Question: What is the total amount of taxes owed as per the document?
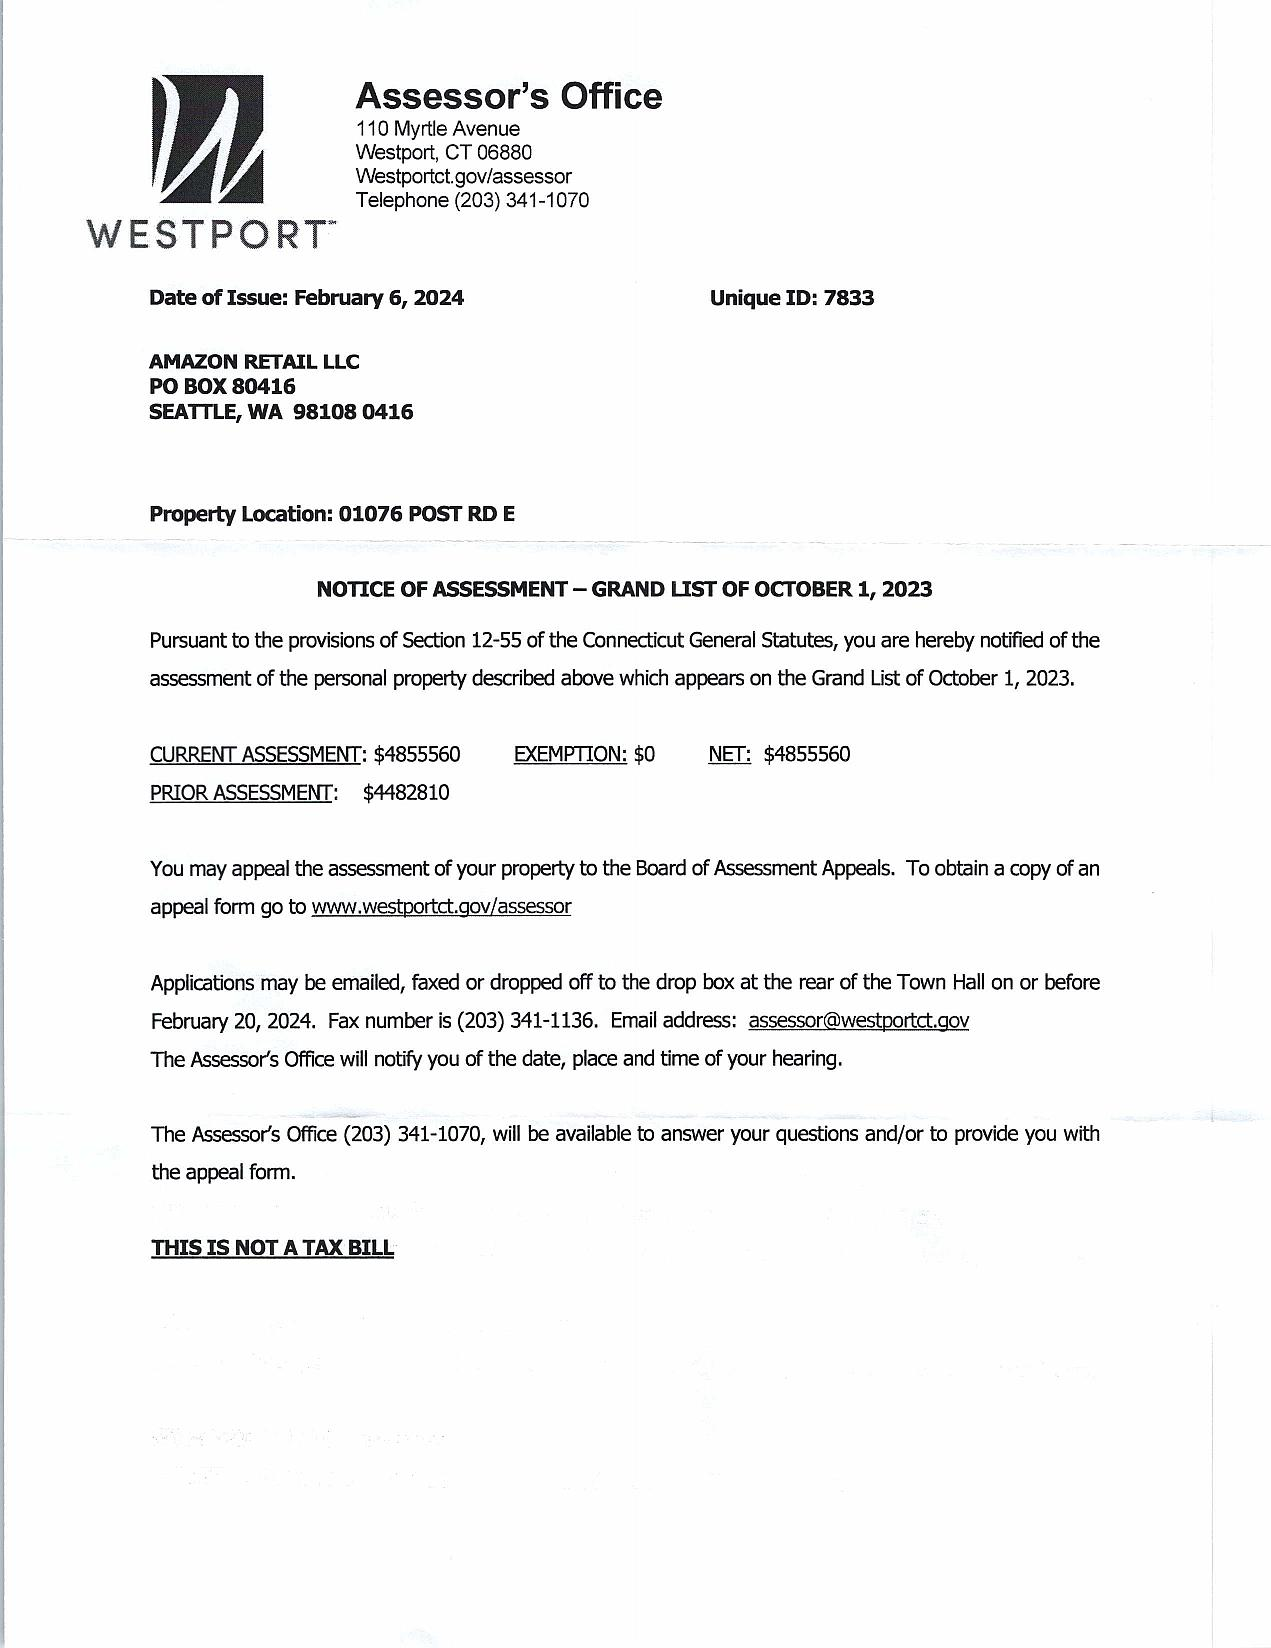
Answer: "$4,855,560 "